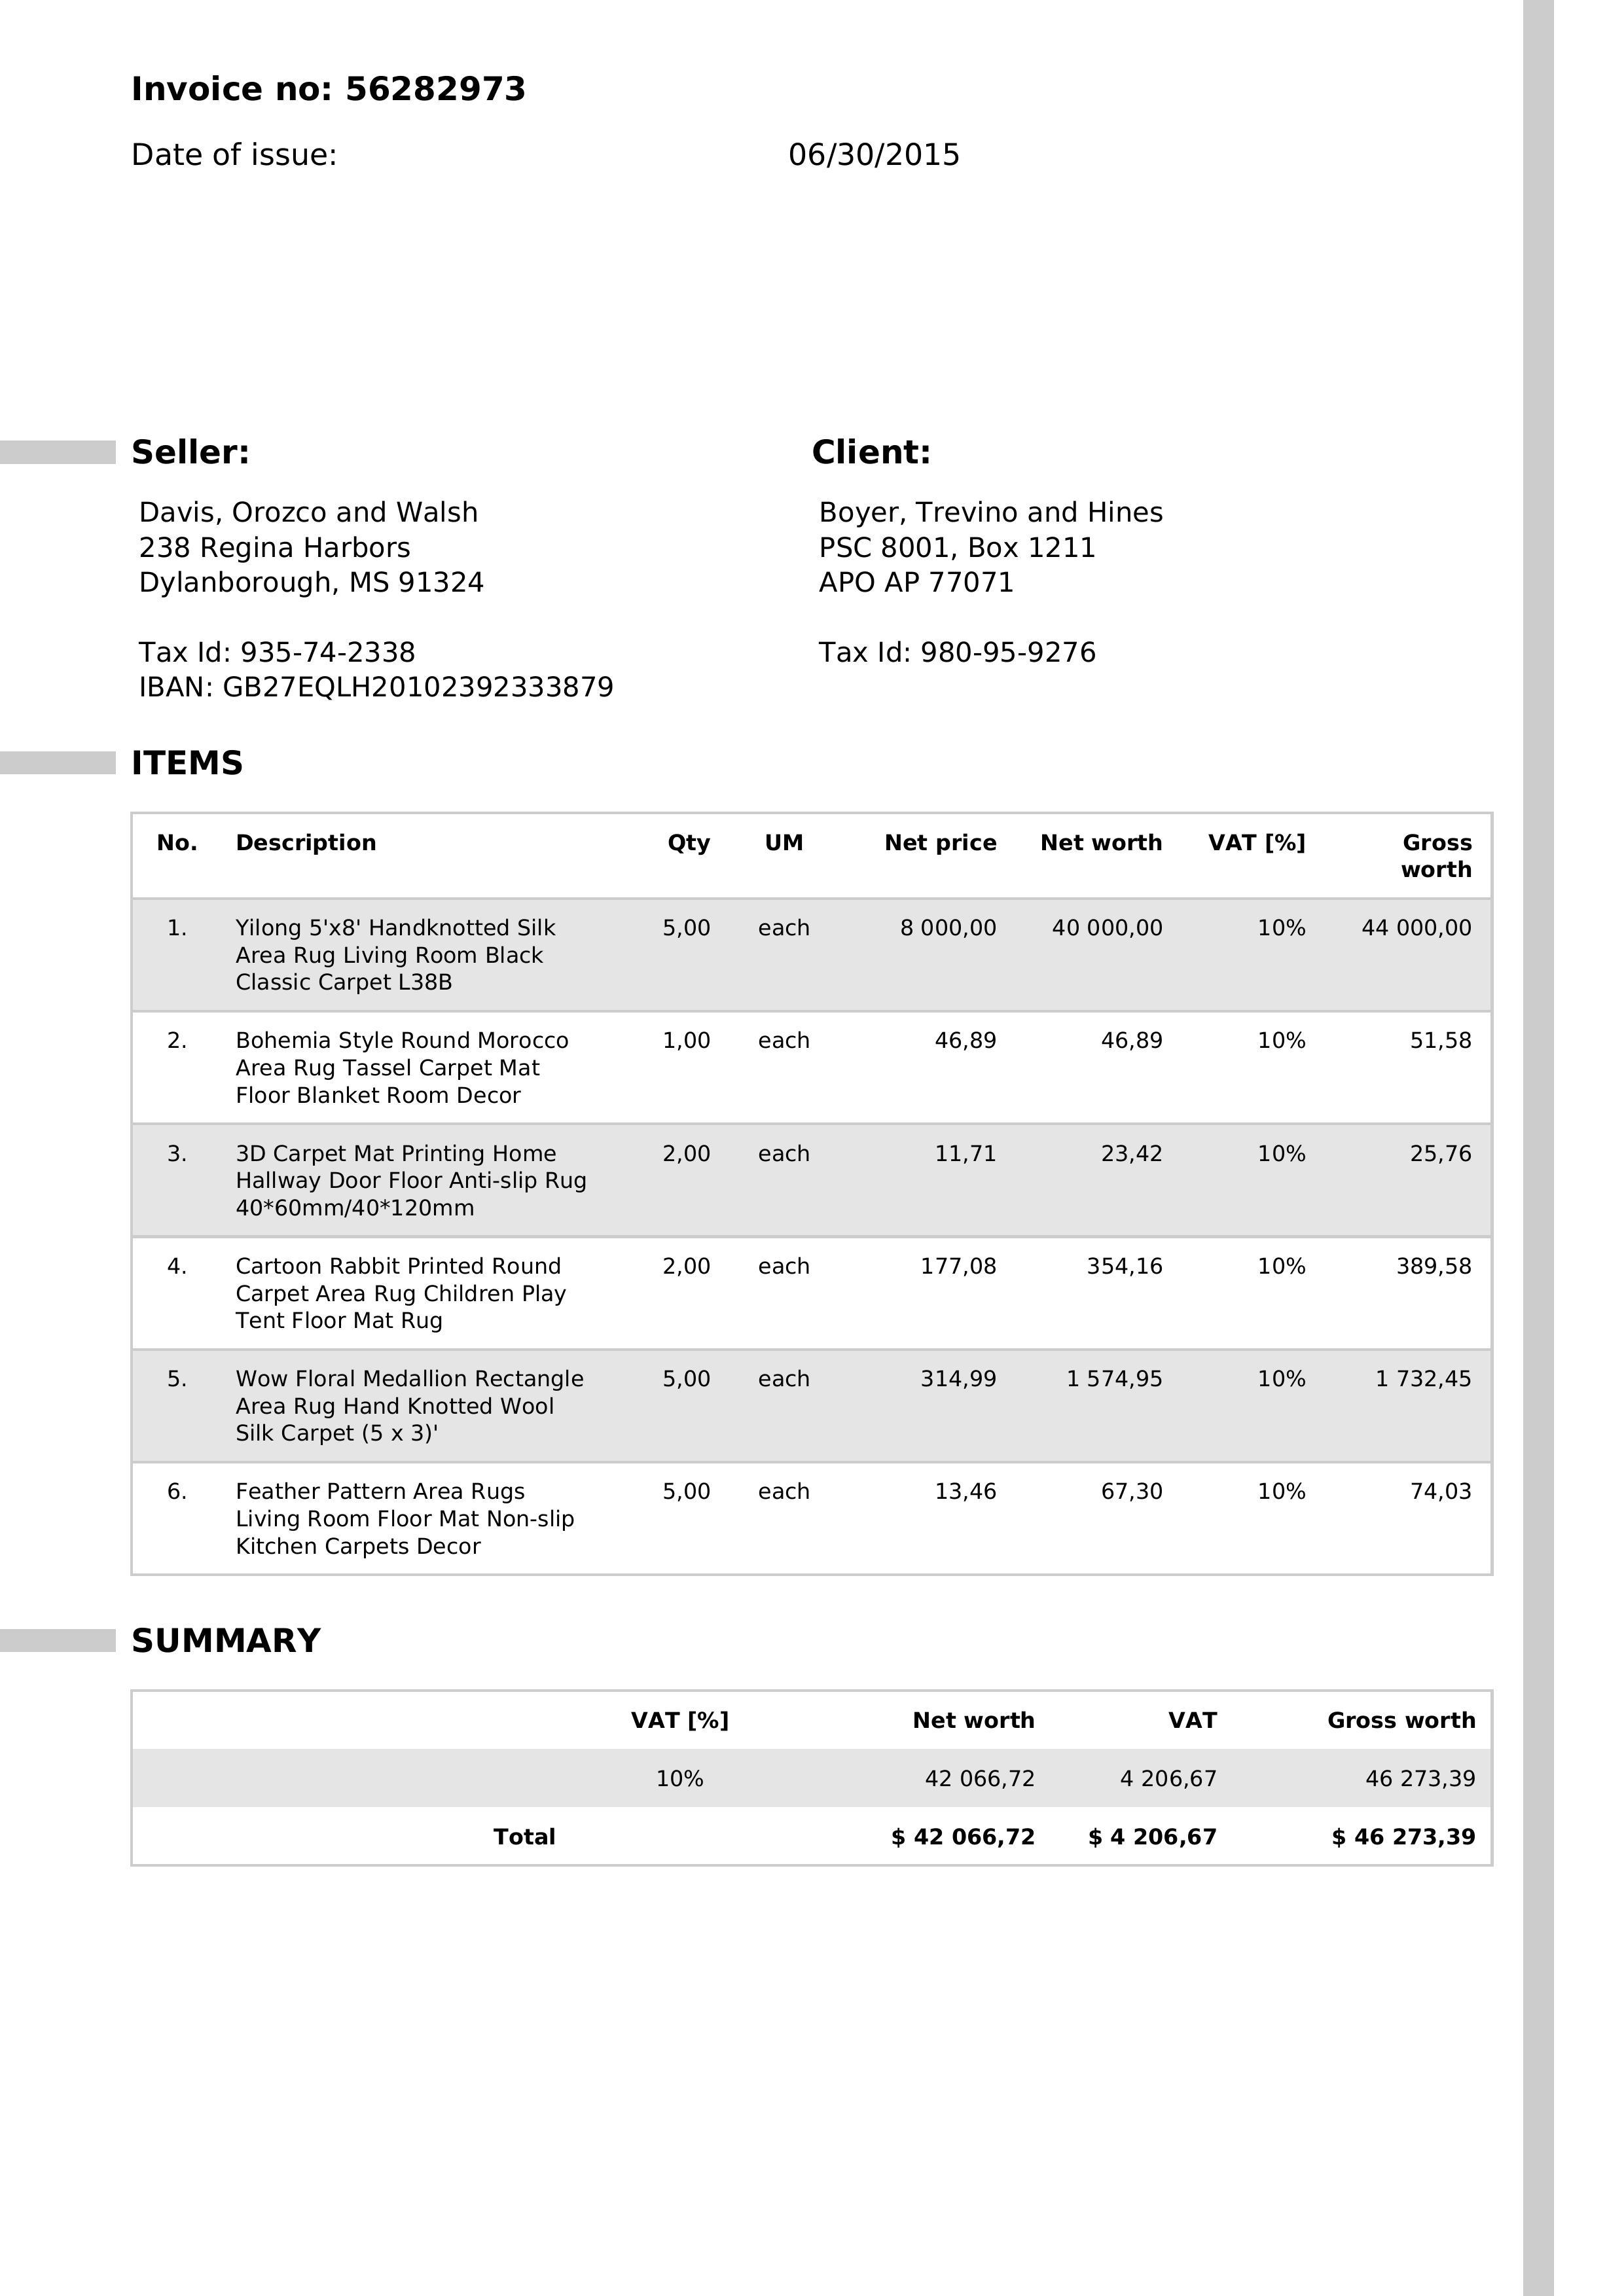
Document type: Invoice